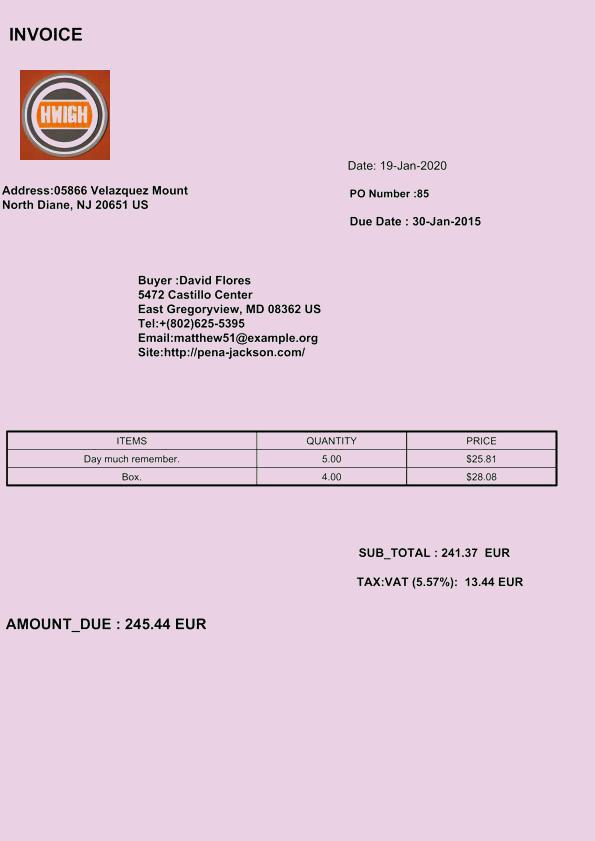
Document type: Invoice